Question: Talk about the condition:
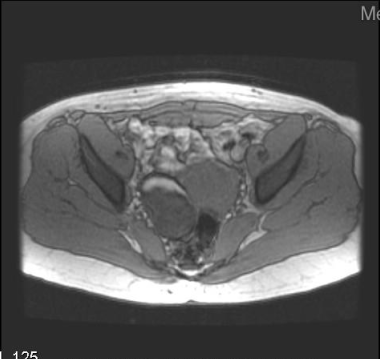
Answer: The disease is discussed as: Germ cell tumors make up 25% of all ovarian tumors.  Of these, the most common germ cell tumor of the ovaries is the benign cystic teratoma or the dermoid cyst.  These usually occur in younger women.  They are bilateral in about 15% of the time.  They have a variegated appearance on ultrasound, but predominantly appear as a complex cyst.  They can have a large area of shadowing due to the presence of tooth-like calcifications.  Demonstration of fat in either CT or MR strongly suggests the diagnosis.  Rarely these tumors undergo malignant degeneration into squamous cell carcinoma. (7)

Currently, the elective treatment of choice is laparoscopic excision.  Series of articles in the literature has shown that laparoscopic excision compared to laparotomy is safe, with decreased hospital stay and less post-operative pain. (1, 2, 4, 5)  Some techniques have advocated aspirating the cyst before the removal (so that the cyst can be removed from the abdominal cavity through a smaller incision), with a slightly increased incident of post-operative fever (presumably from a reaction to the cyst fluid) but without any significant increased incidence of adhesions or peritonitis. (6)  There is the mention of the vaginal route of excision in the literature, with the article mentioning faster patient recovery and reduced spillage compared that to laparoscopic approaches. (3)